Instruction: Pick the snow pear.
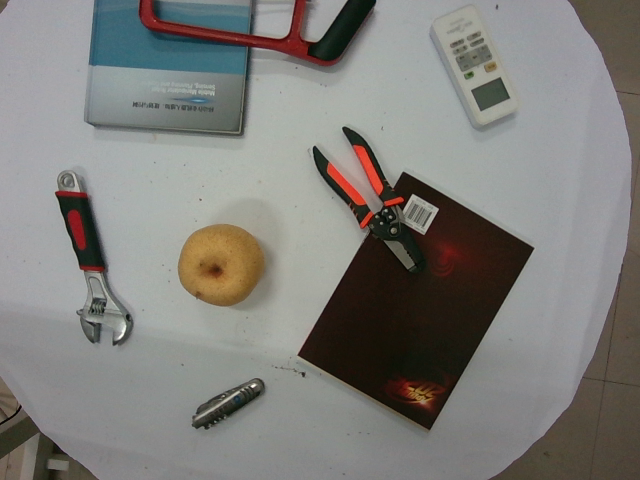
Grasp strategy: vertical